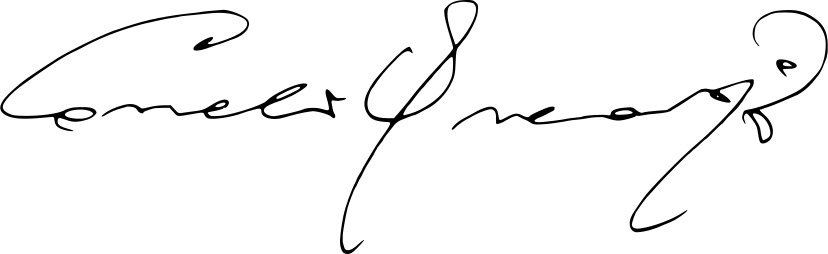
Signature of: cornelis vreeswijk